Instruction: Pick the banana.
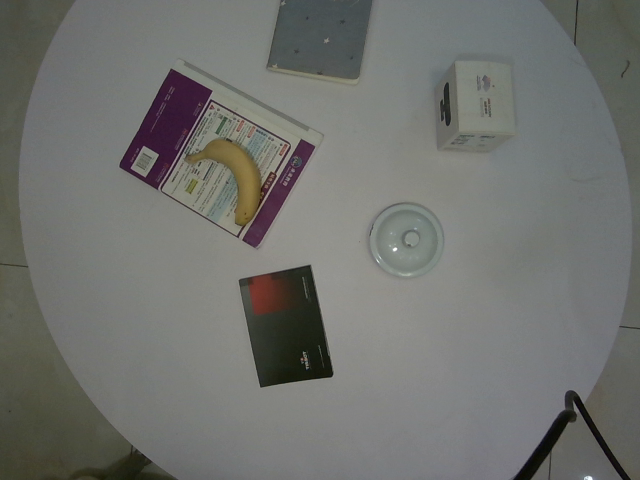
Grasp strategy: vertical